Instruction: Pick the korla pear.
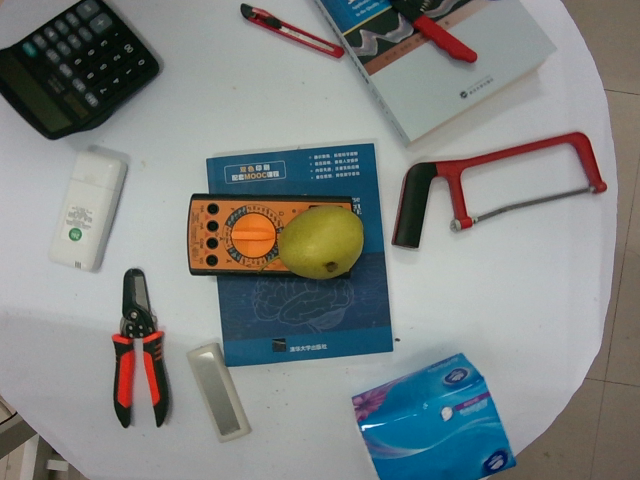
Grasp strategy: vertical